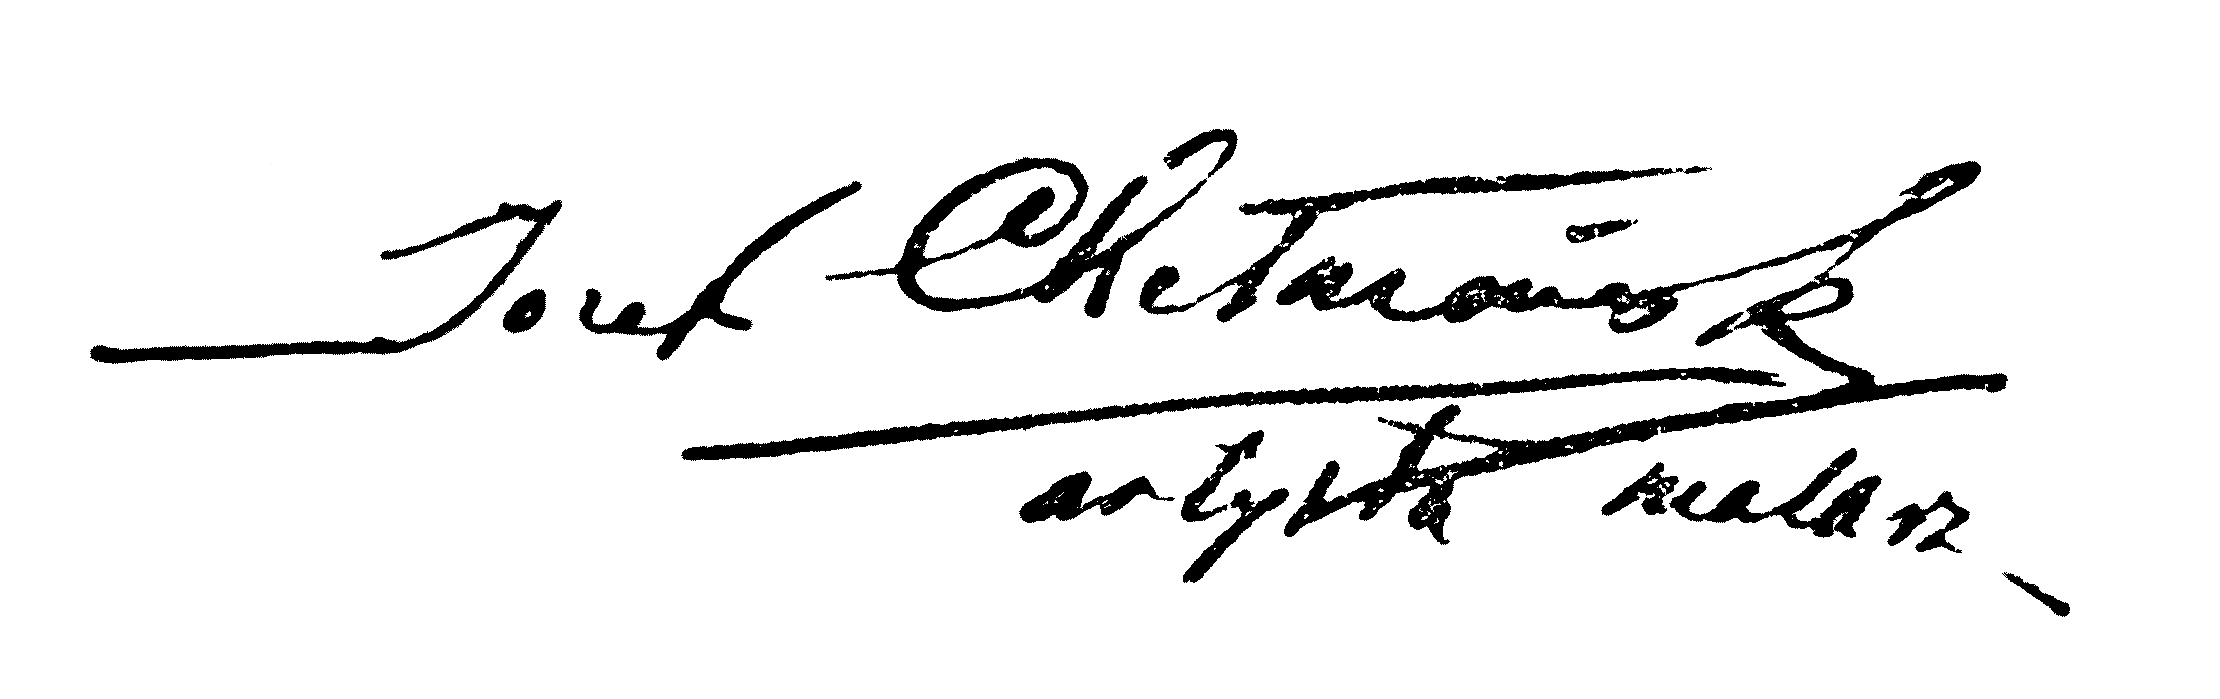
Signature of: józef chełmoński